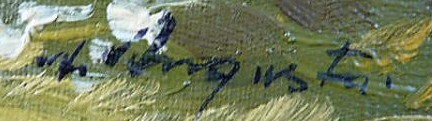
Signature of: jaroslav augusta